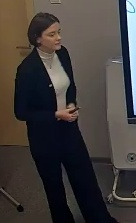
Транскрипция: Okay, yeah. Cool. Okay, we have, we just add the ED. We just add the ED too, right? But here we changed Y to Y because we have Y on the end, right? And here we just double it. So I need to look at this.
Категория: Коммуникативные модальности
Подкатегория: Вербальное; Невербальное
Описание действия: Учитель подходит к ученику и помогает ему разобраться с вопросом
Контекст и комментарии: Контекст ДО: Ученики выполняли индивидуальные задания на листочках Результат после: Ученице стало понятно как правильно применять правило. Педагогический эффект: Личное взаимодействие позволяет ученице почувствовать важность присутствия на занятии, а индивидуальное объяснение помогает лучше понять материал